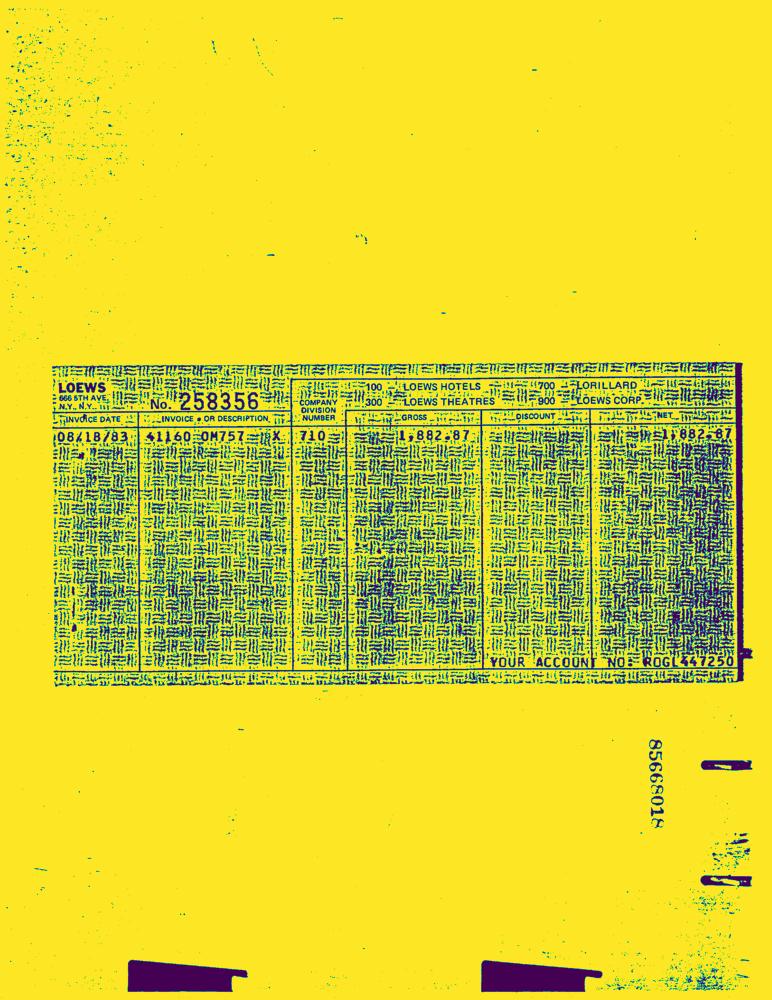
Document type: Invoice-Doc